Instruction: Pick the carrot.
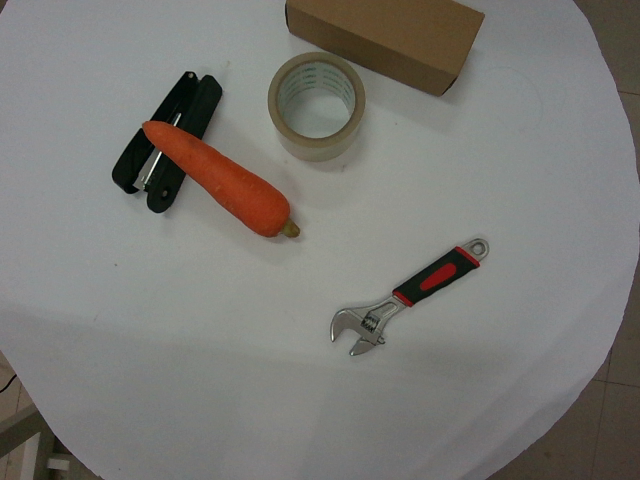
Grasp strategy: vertical